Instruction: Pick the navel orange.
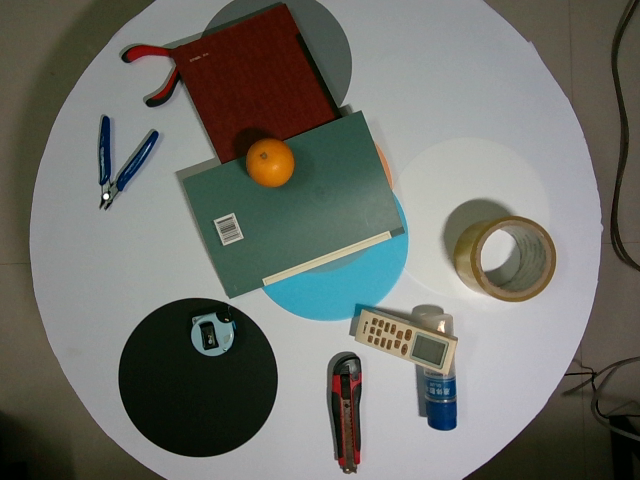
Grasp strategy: vertical